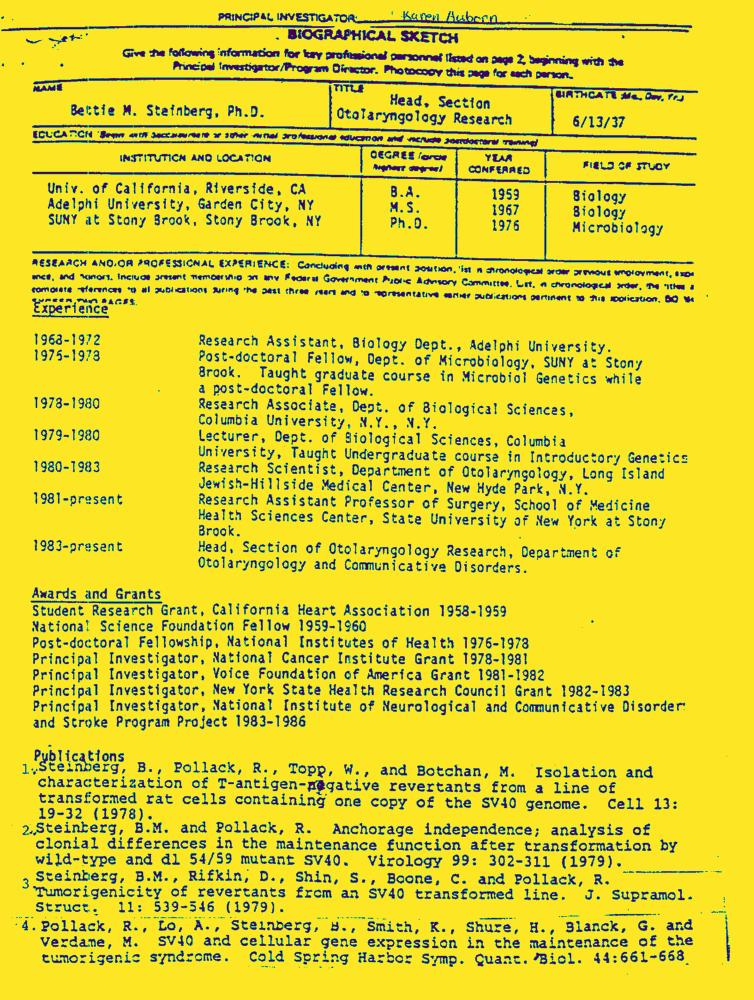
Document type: Resume-Doc